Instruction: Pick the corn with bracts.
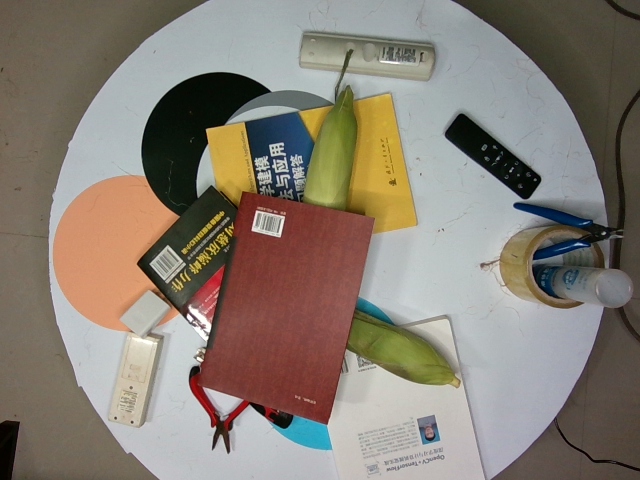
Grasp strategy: vertical